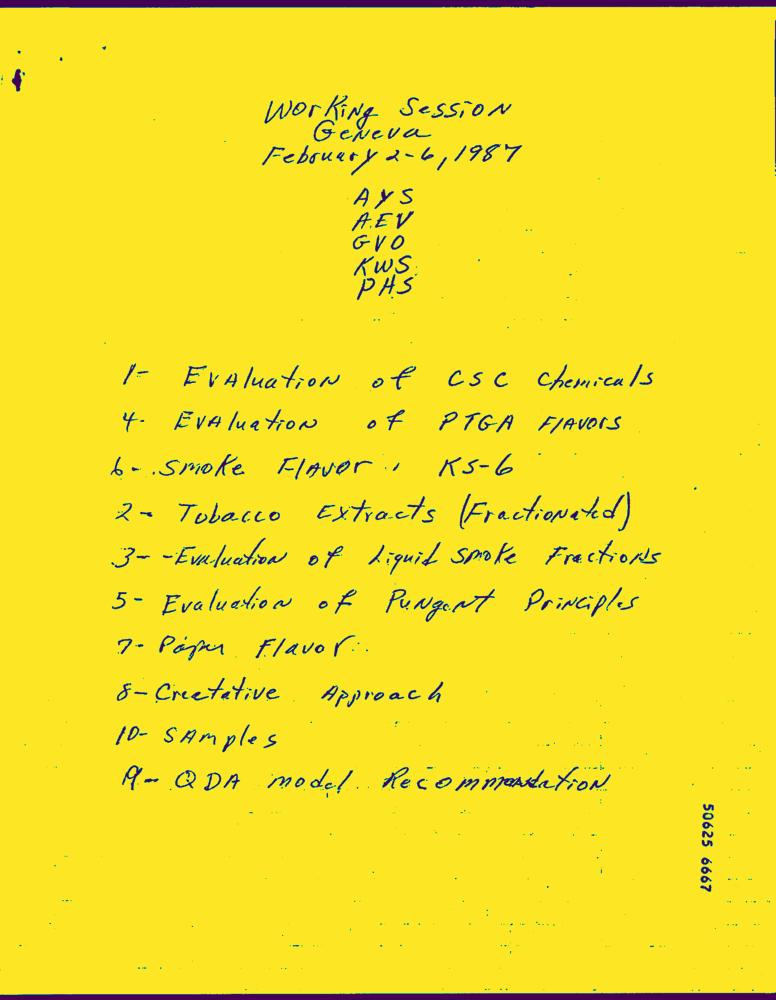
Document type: Hand-Written